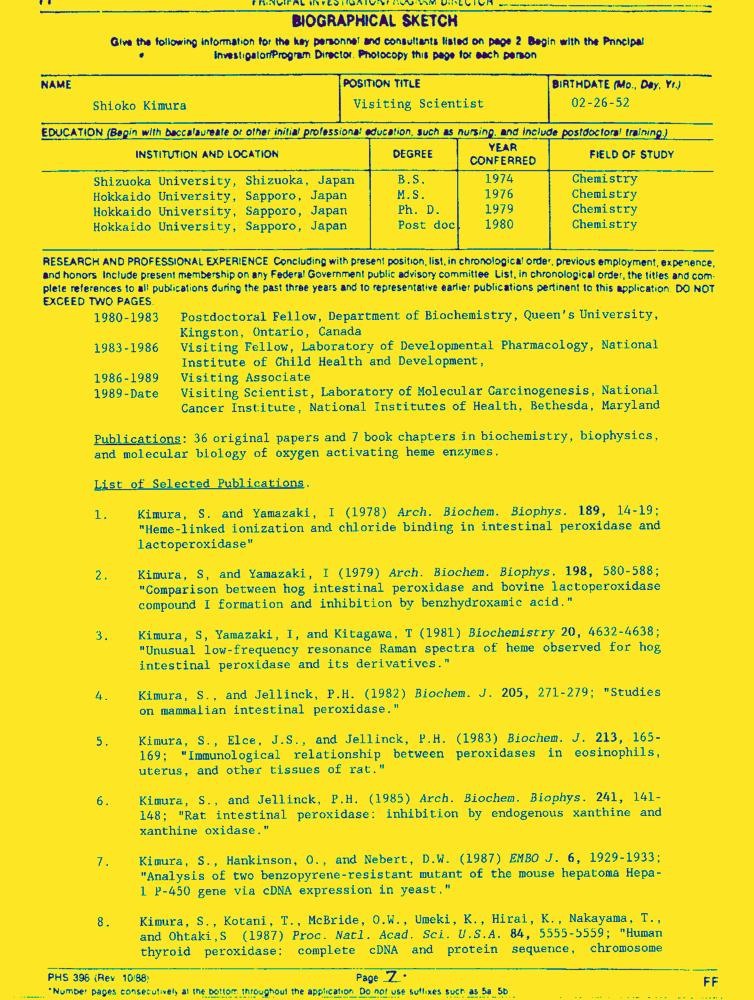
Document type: Resume-Doc